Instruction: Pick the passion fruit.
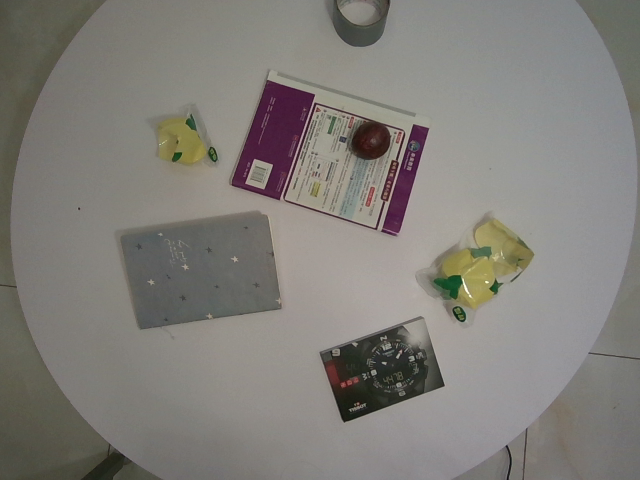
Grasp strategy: vertical